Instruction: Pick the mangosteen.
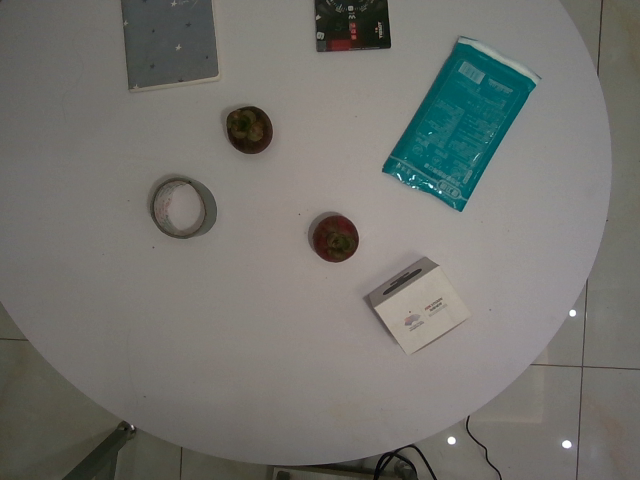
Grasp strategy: vertical